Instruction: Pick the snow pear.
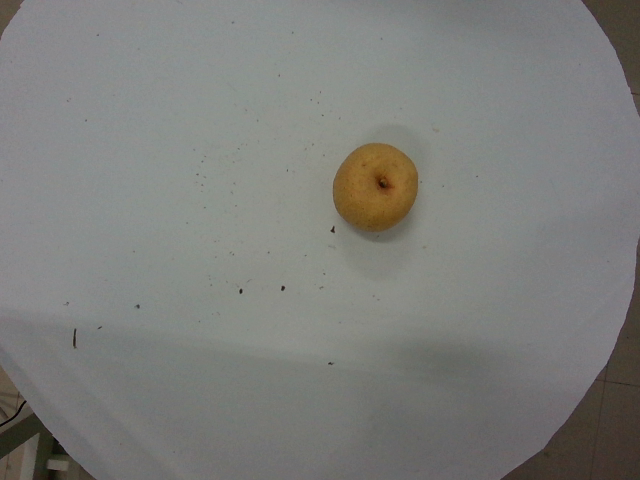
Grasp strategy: vertical